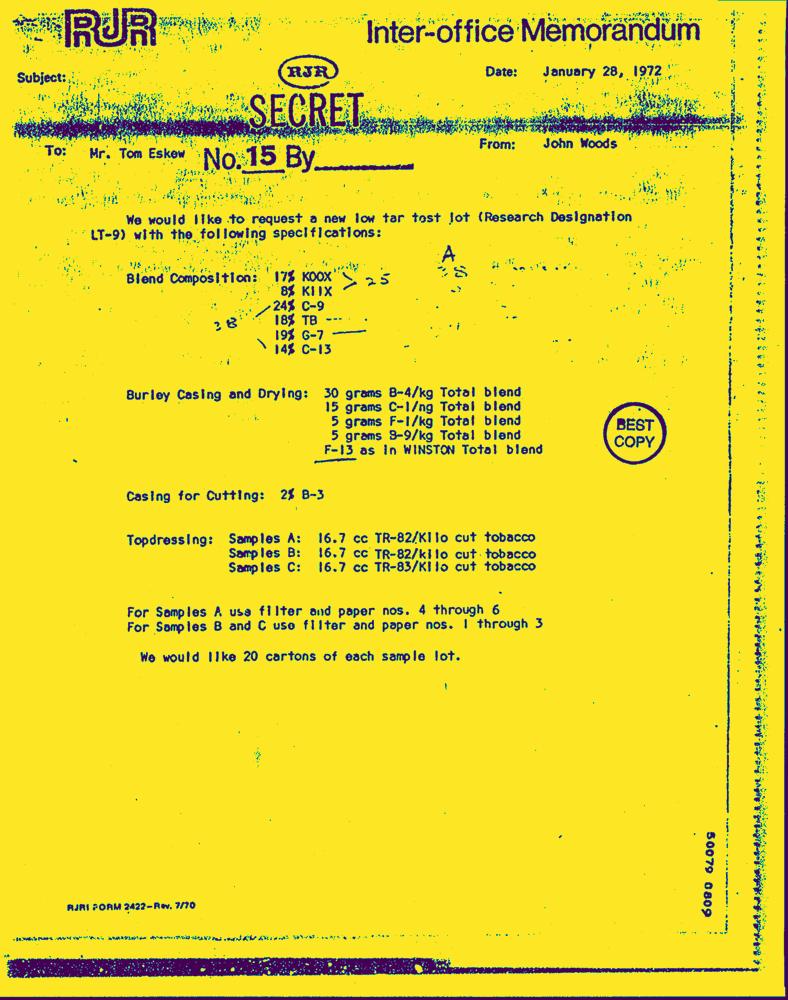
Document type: Letter-Doc